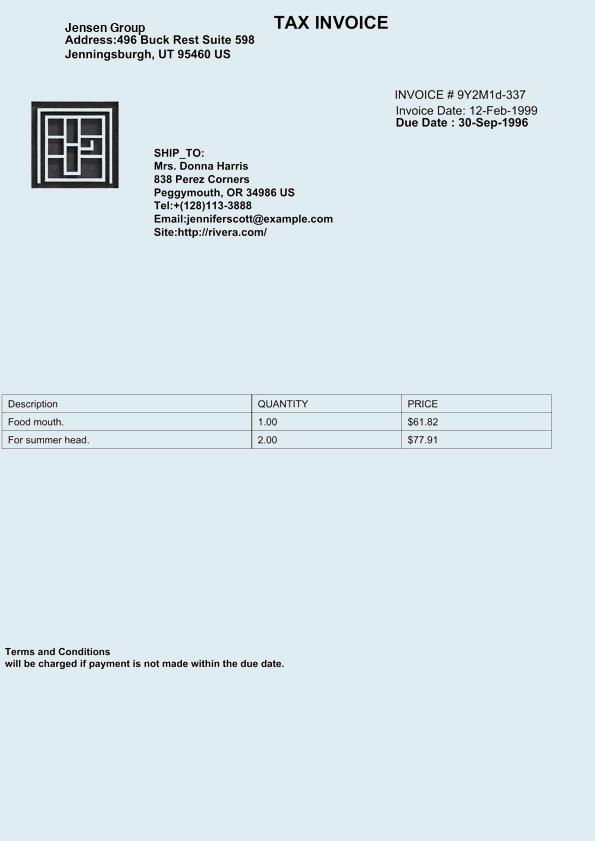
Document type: Invoice